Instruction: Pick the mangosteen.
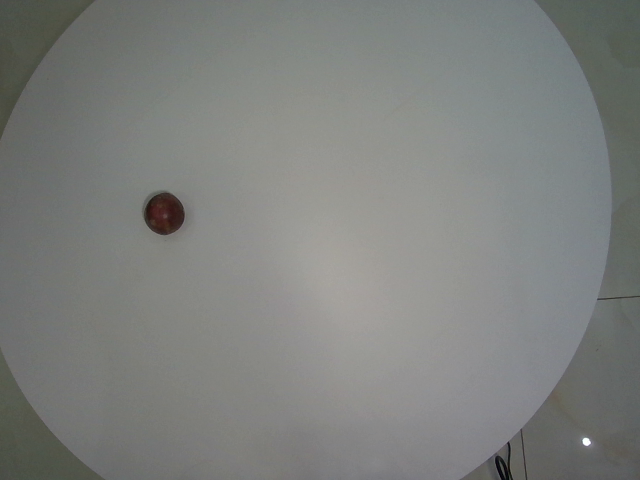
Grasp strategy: vertical